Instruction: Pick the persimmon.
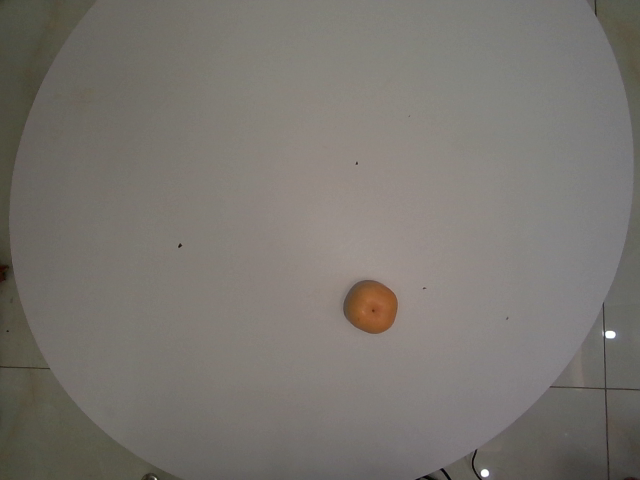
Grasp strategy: vertical